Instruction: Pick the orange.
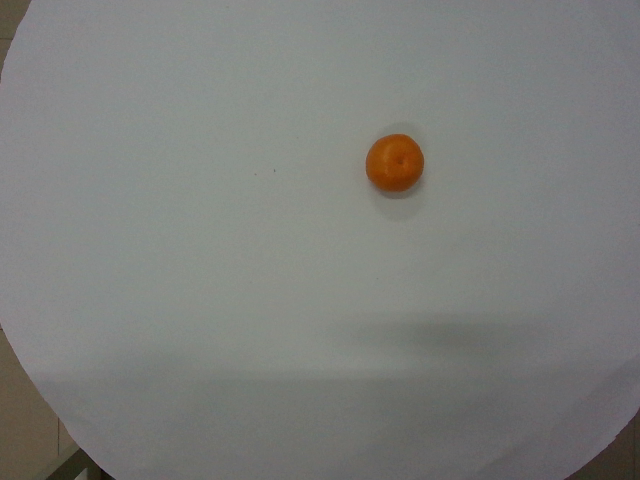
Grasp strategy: vertical